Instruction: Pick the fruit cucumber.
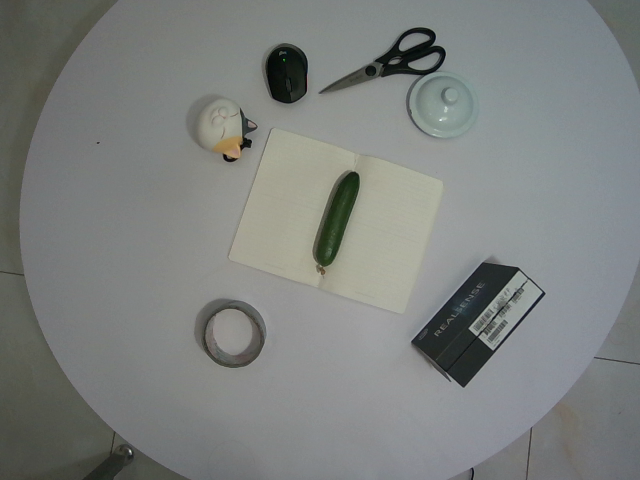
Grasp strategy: vertical